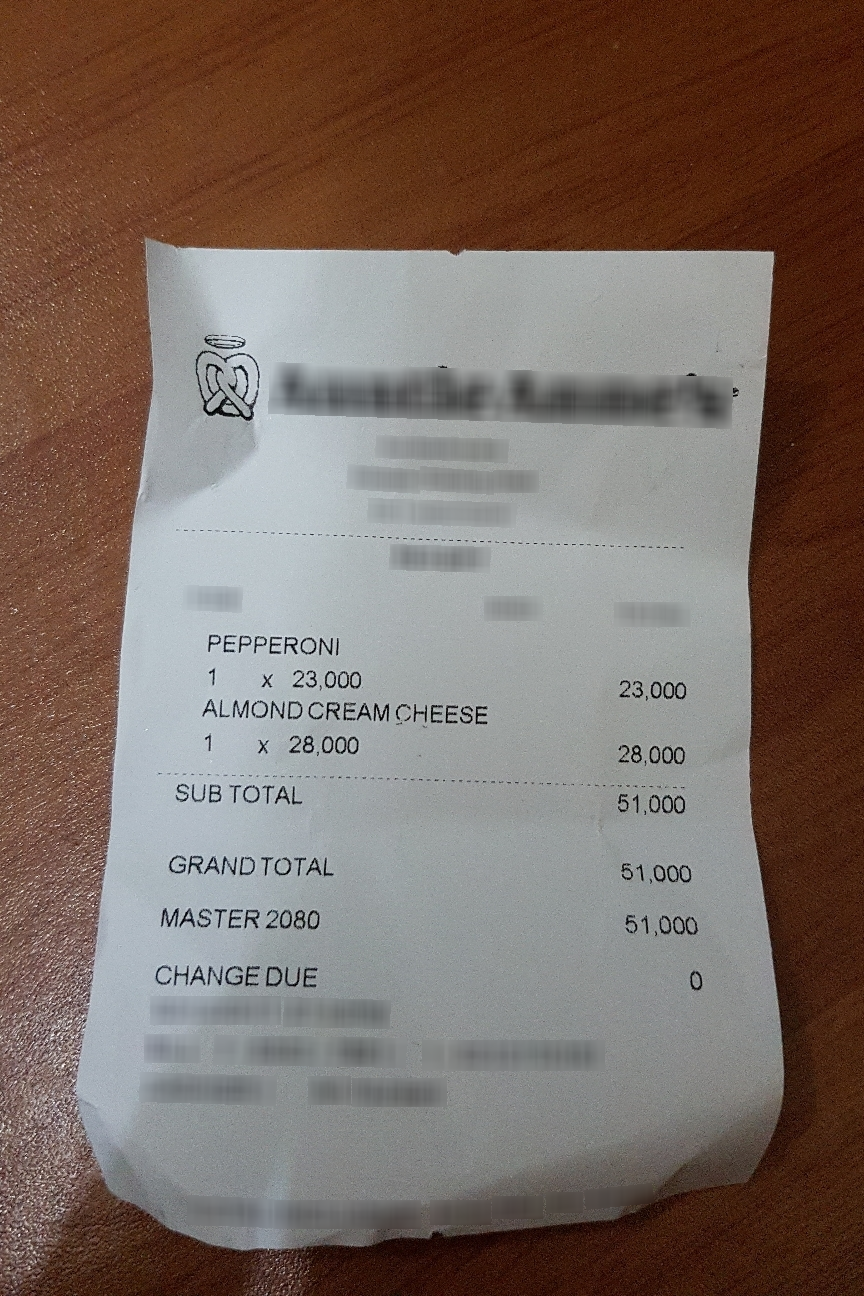
Number of items: 2
Subtotal: 51,000
Total: 51,000
OCR text regions:
text: x
text: x
text: PEPPERONI
text: 1
text: 23,000
text: 23,000
text: ALMOND CREAM CHEESE
text: 1
text: 28,000
text: 28,000
text: SUB TOTAL
text: 51,000
text: GRAND TOTAL
text: 51,000
text: MASTER
text: 2080
text: 51,000
text: CHANGE DUE
text: 0